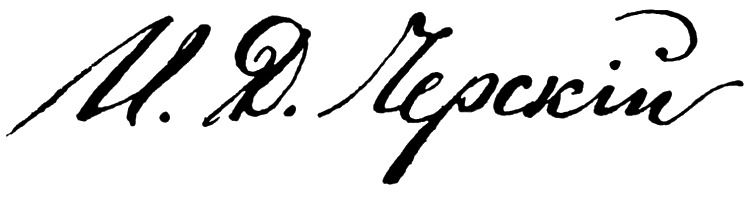
Signature of: jan czerski